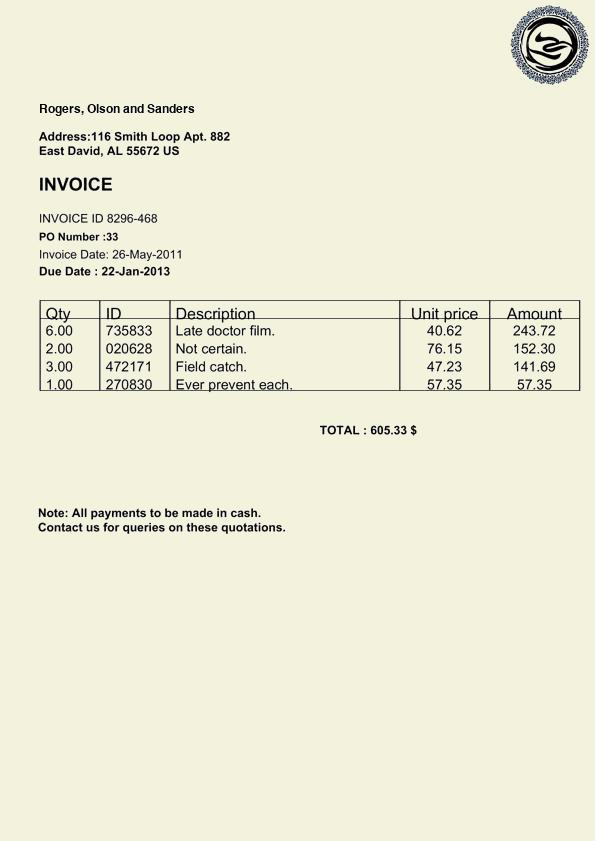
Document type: Invoice